Question: What is the estimated tax bill amount according to the document?
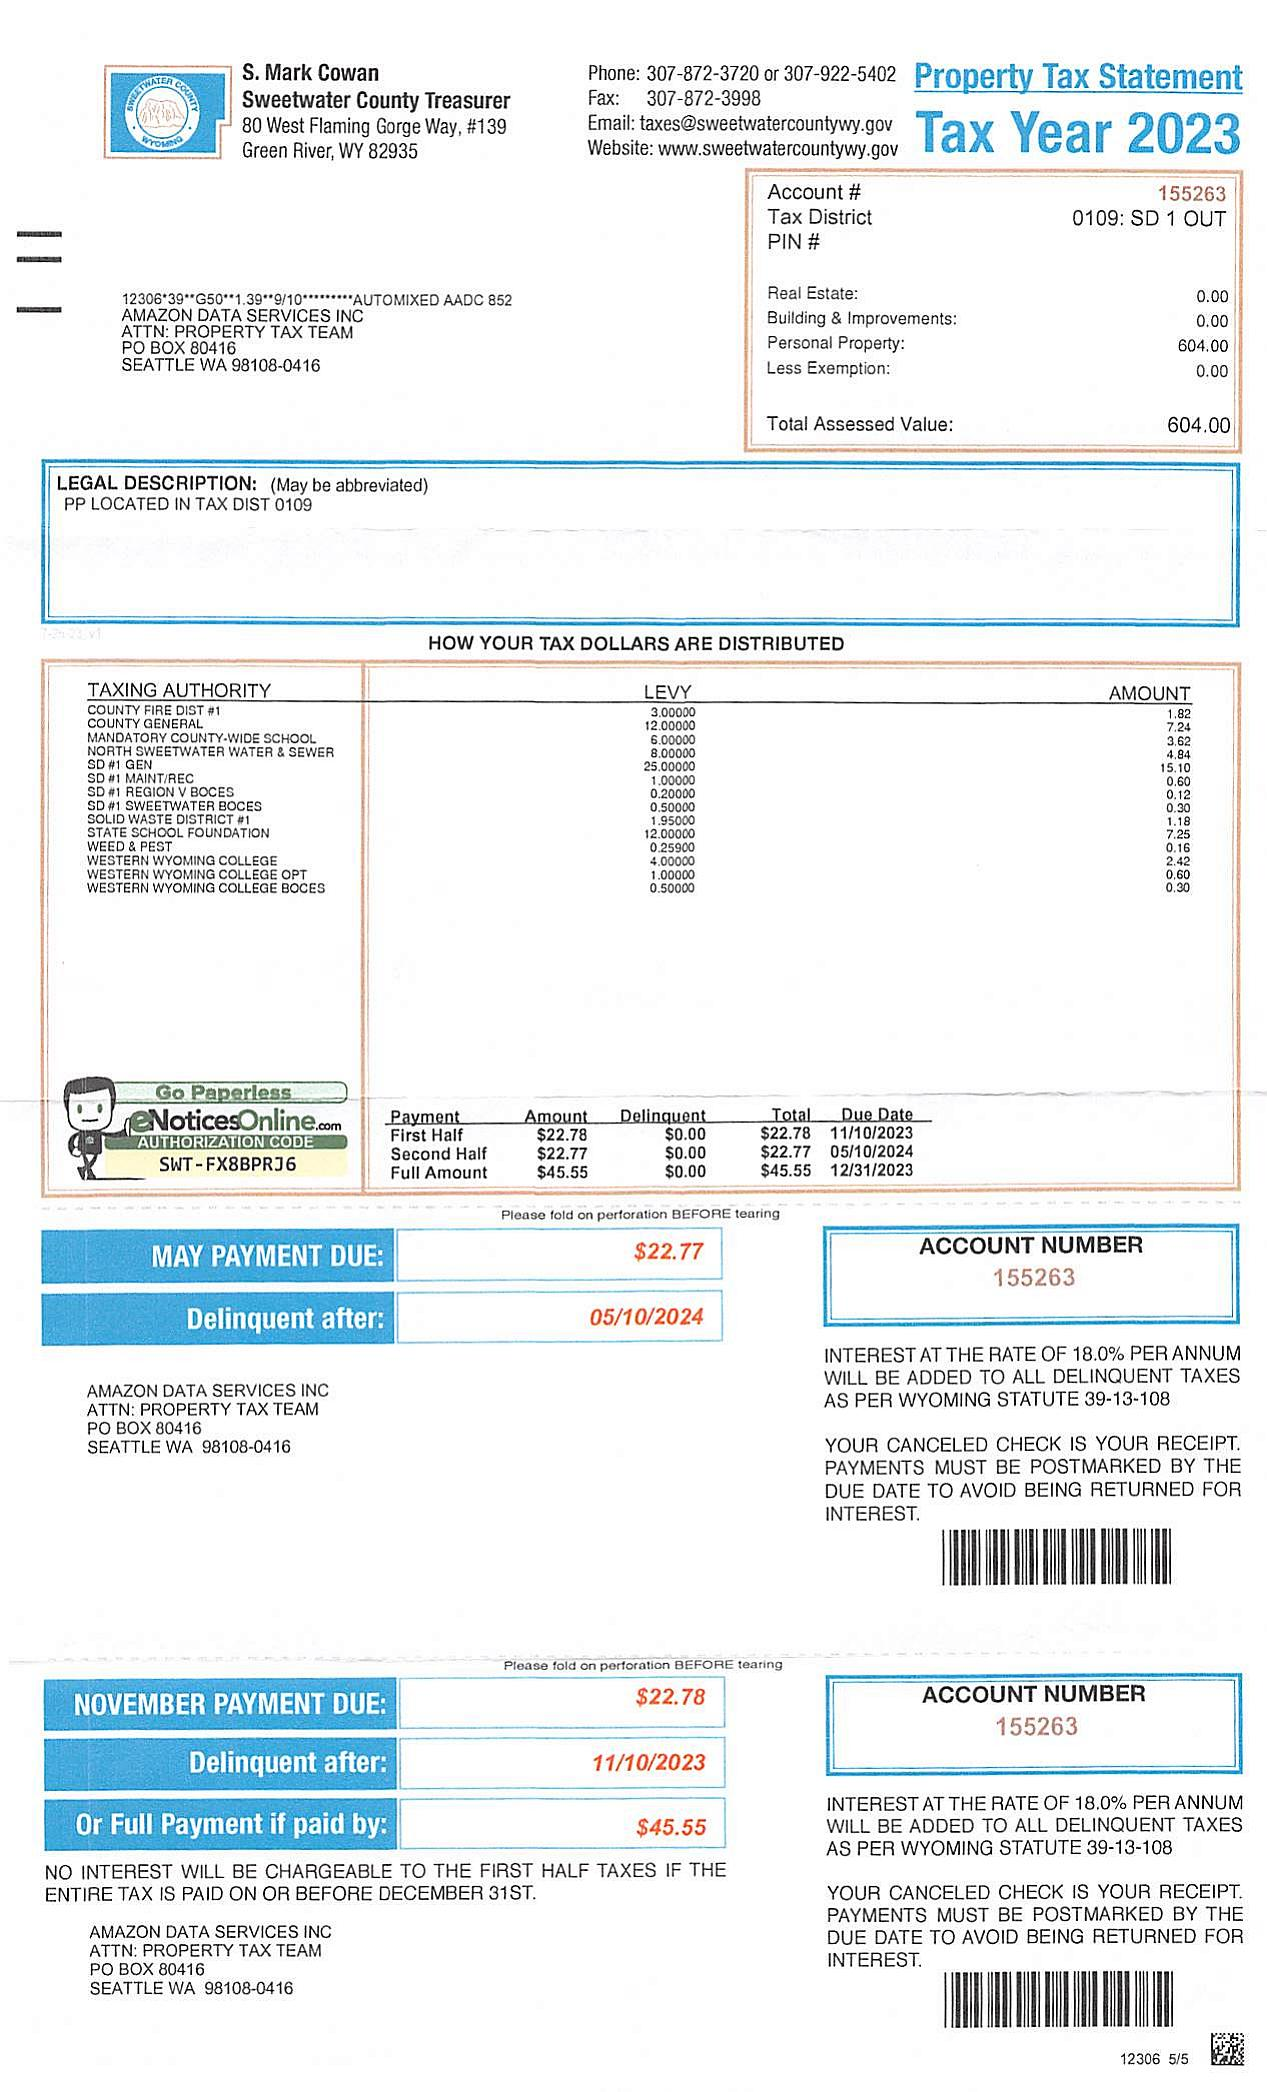
Answer: "45.55"